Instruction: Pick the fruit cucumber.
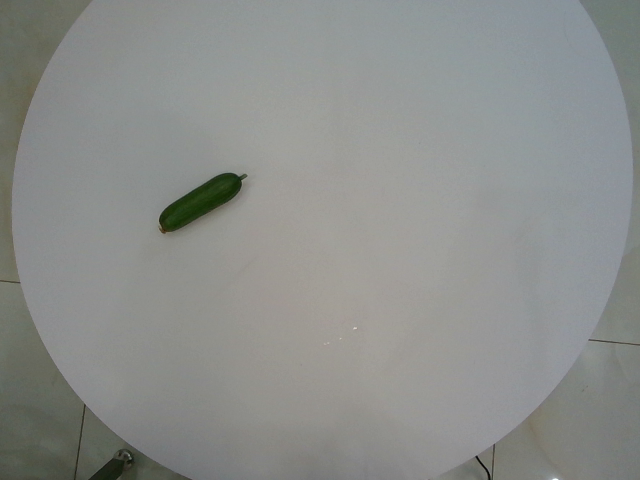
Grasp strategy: vertical